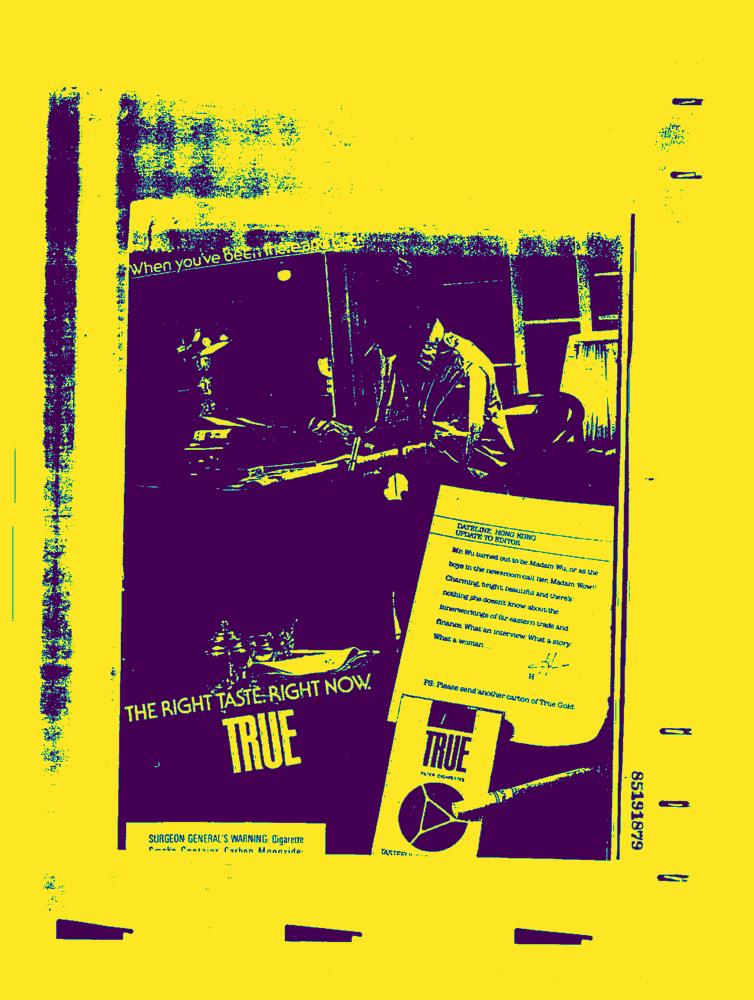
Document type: AD